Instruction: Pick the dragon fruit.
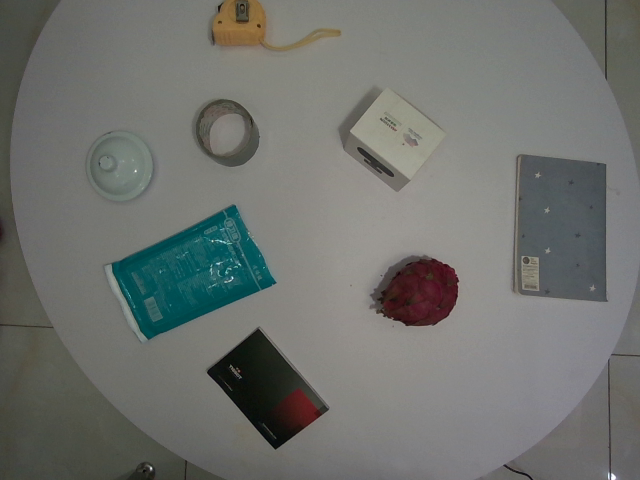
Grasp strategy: vertical